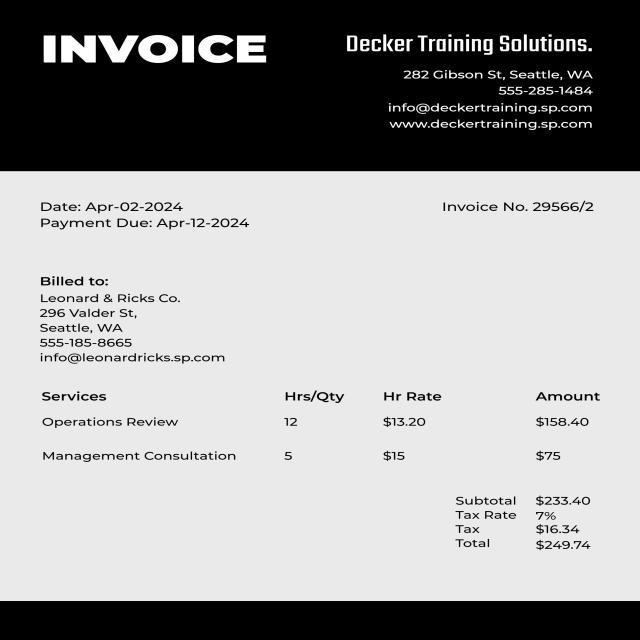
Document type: Invoice